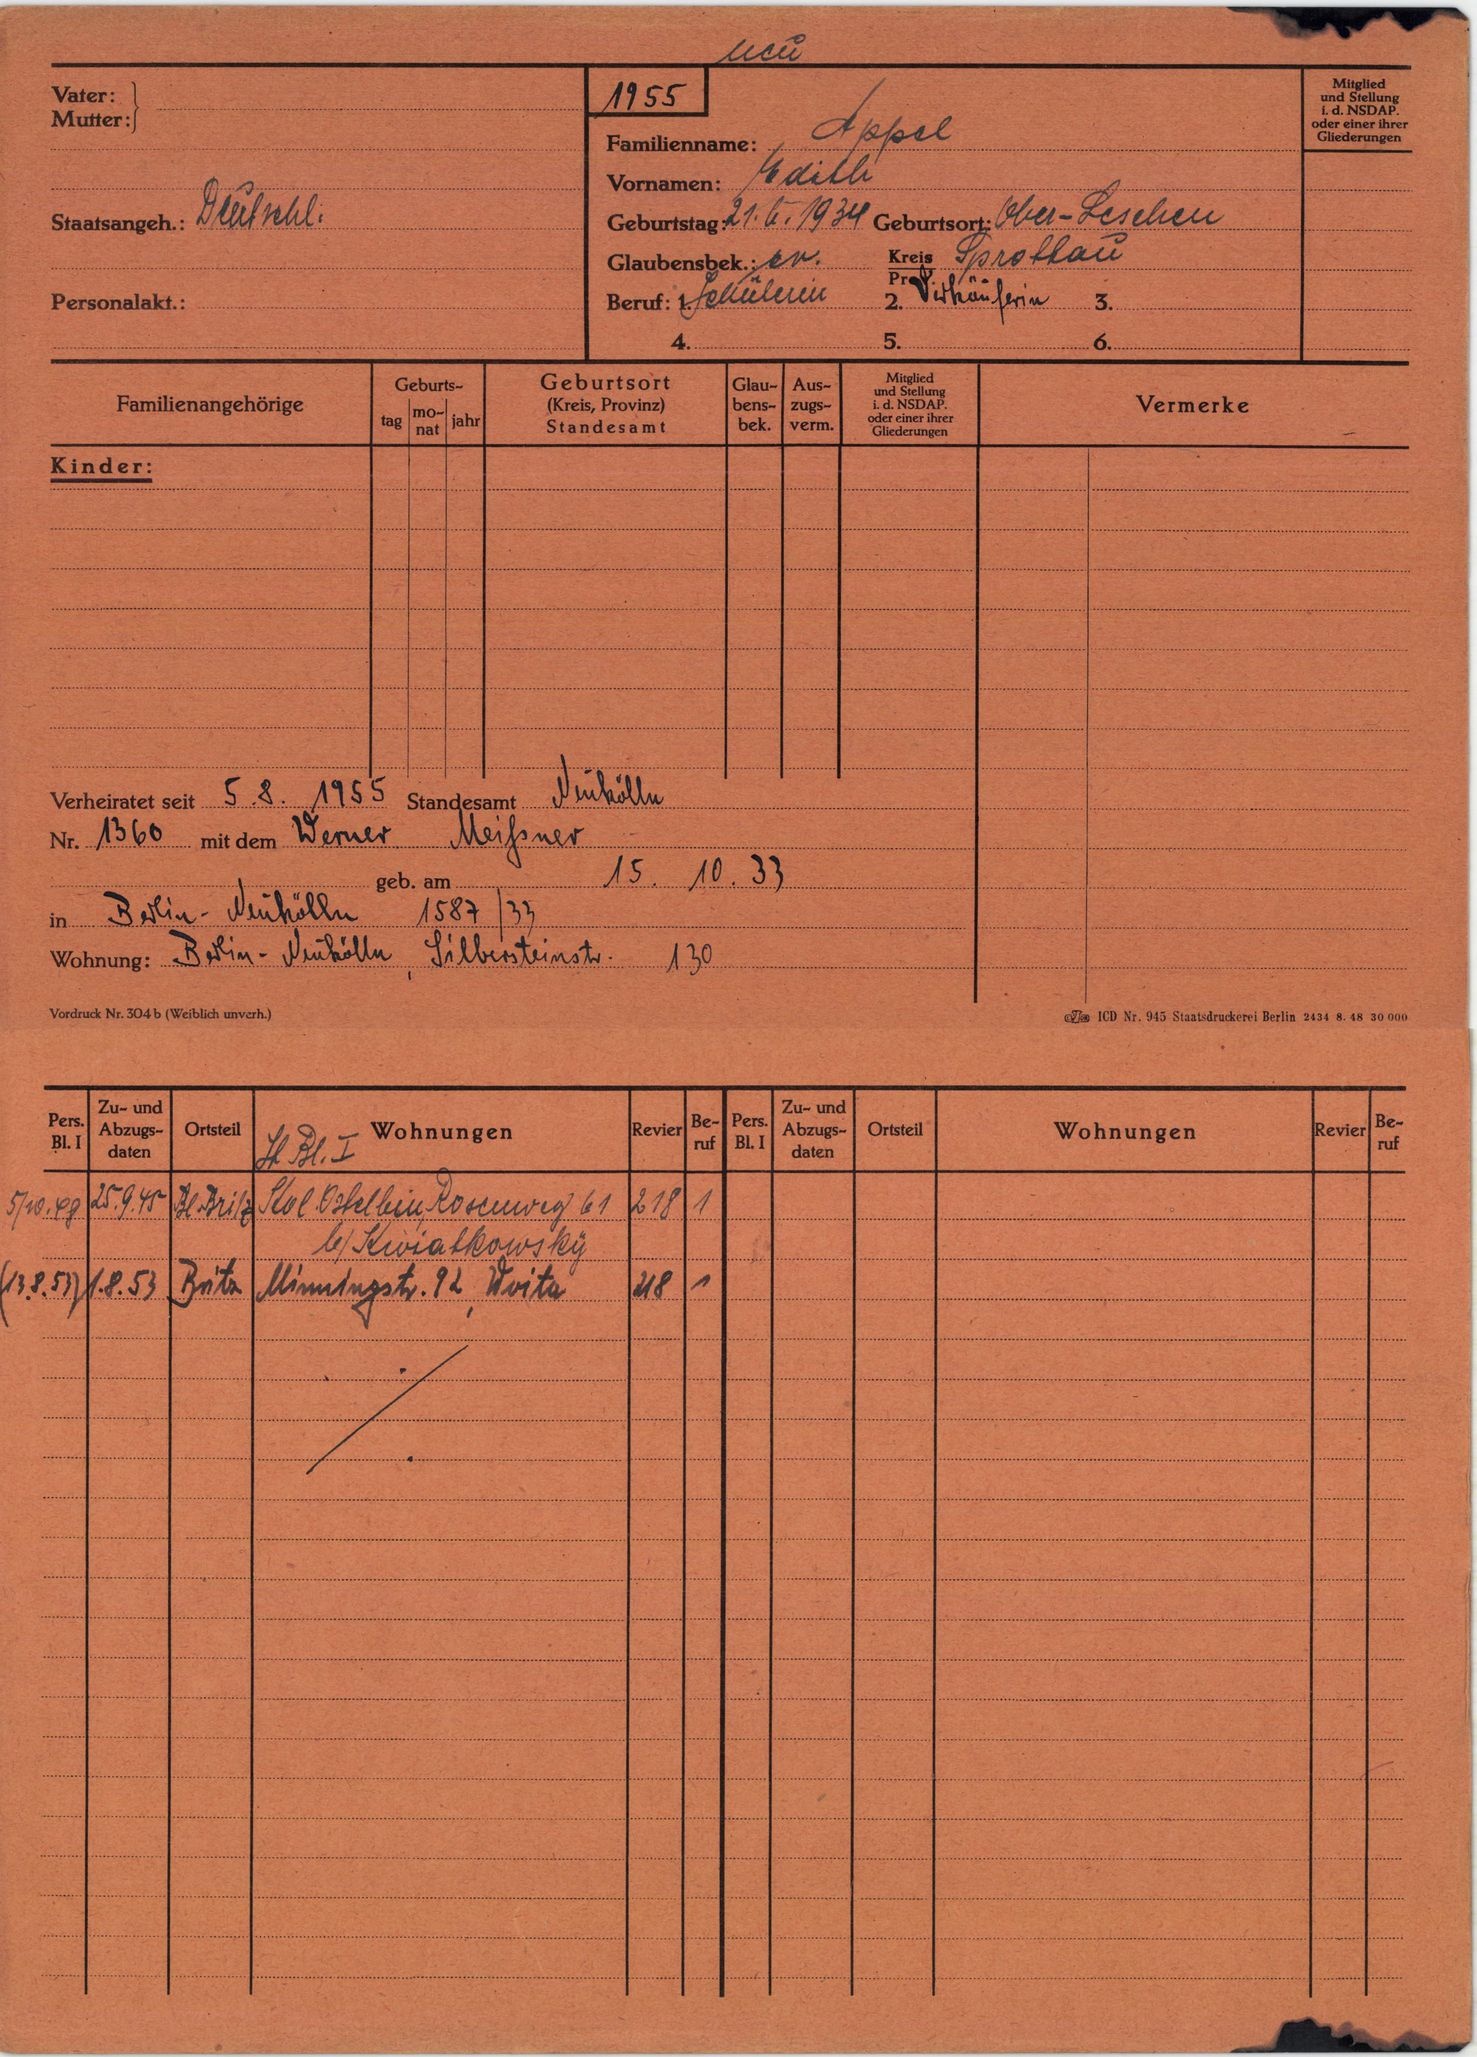
Appel